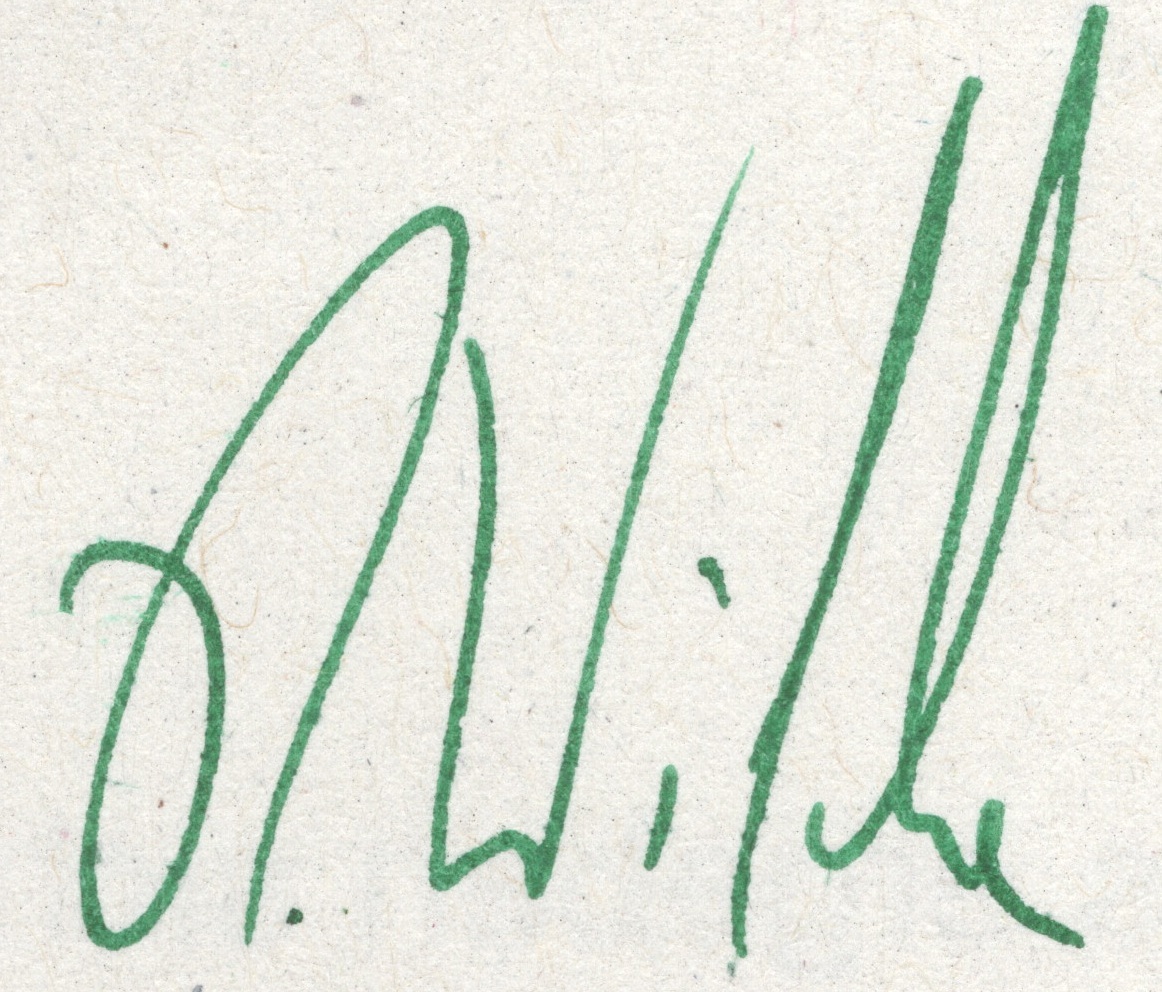
Signature of: rené wilke